Question: What are the imaging findings?
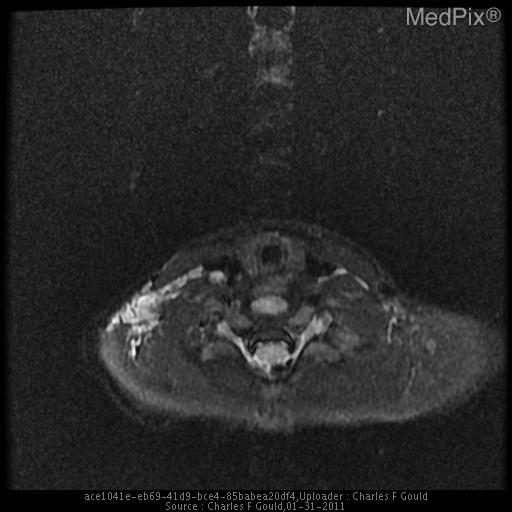
Answer: The imaging shows Lobulated, intensely enhancing mass lesion with high flow intralesional vessels. Post-treatment Axial STIR image demonstrates an interval marked decrease in the size of the lesion..